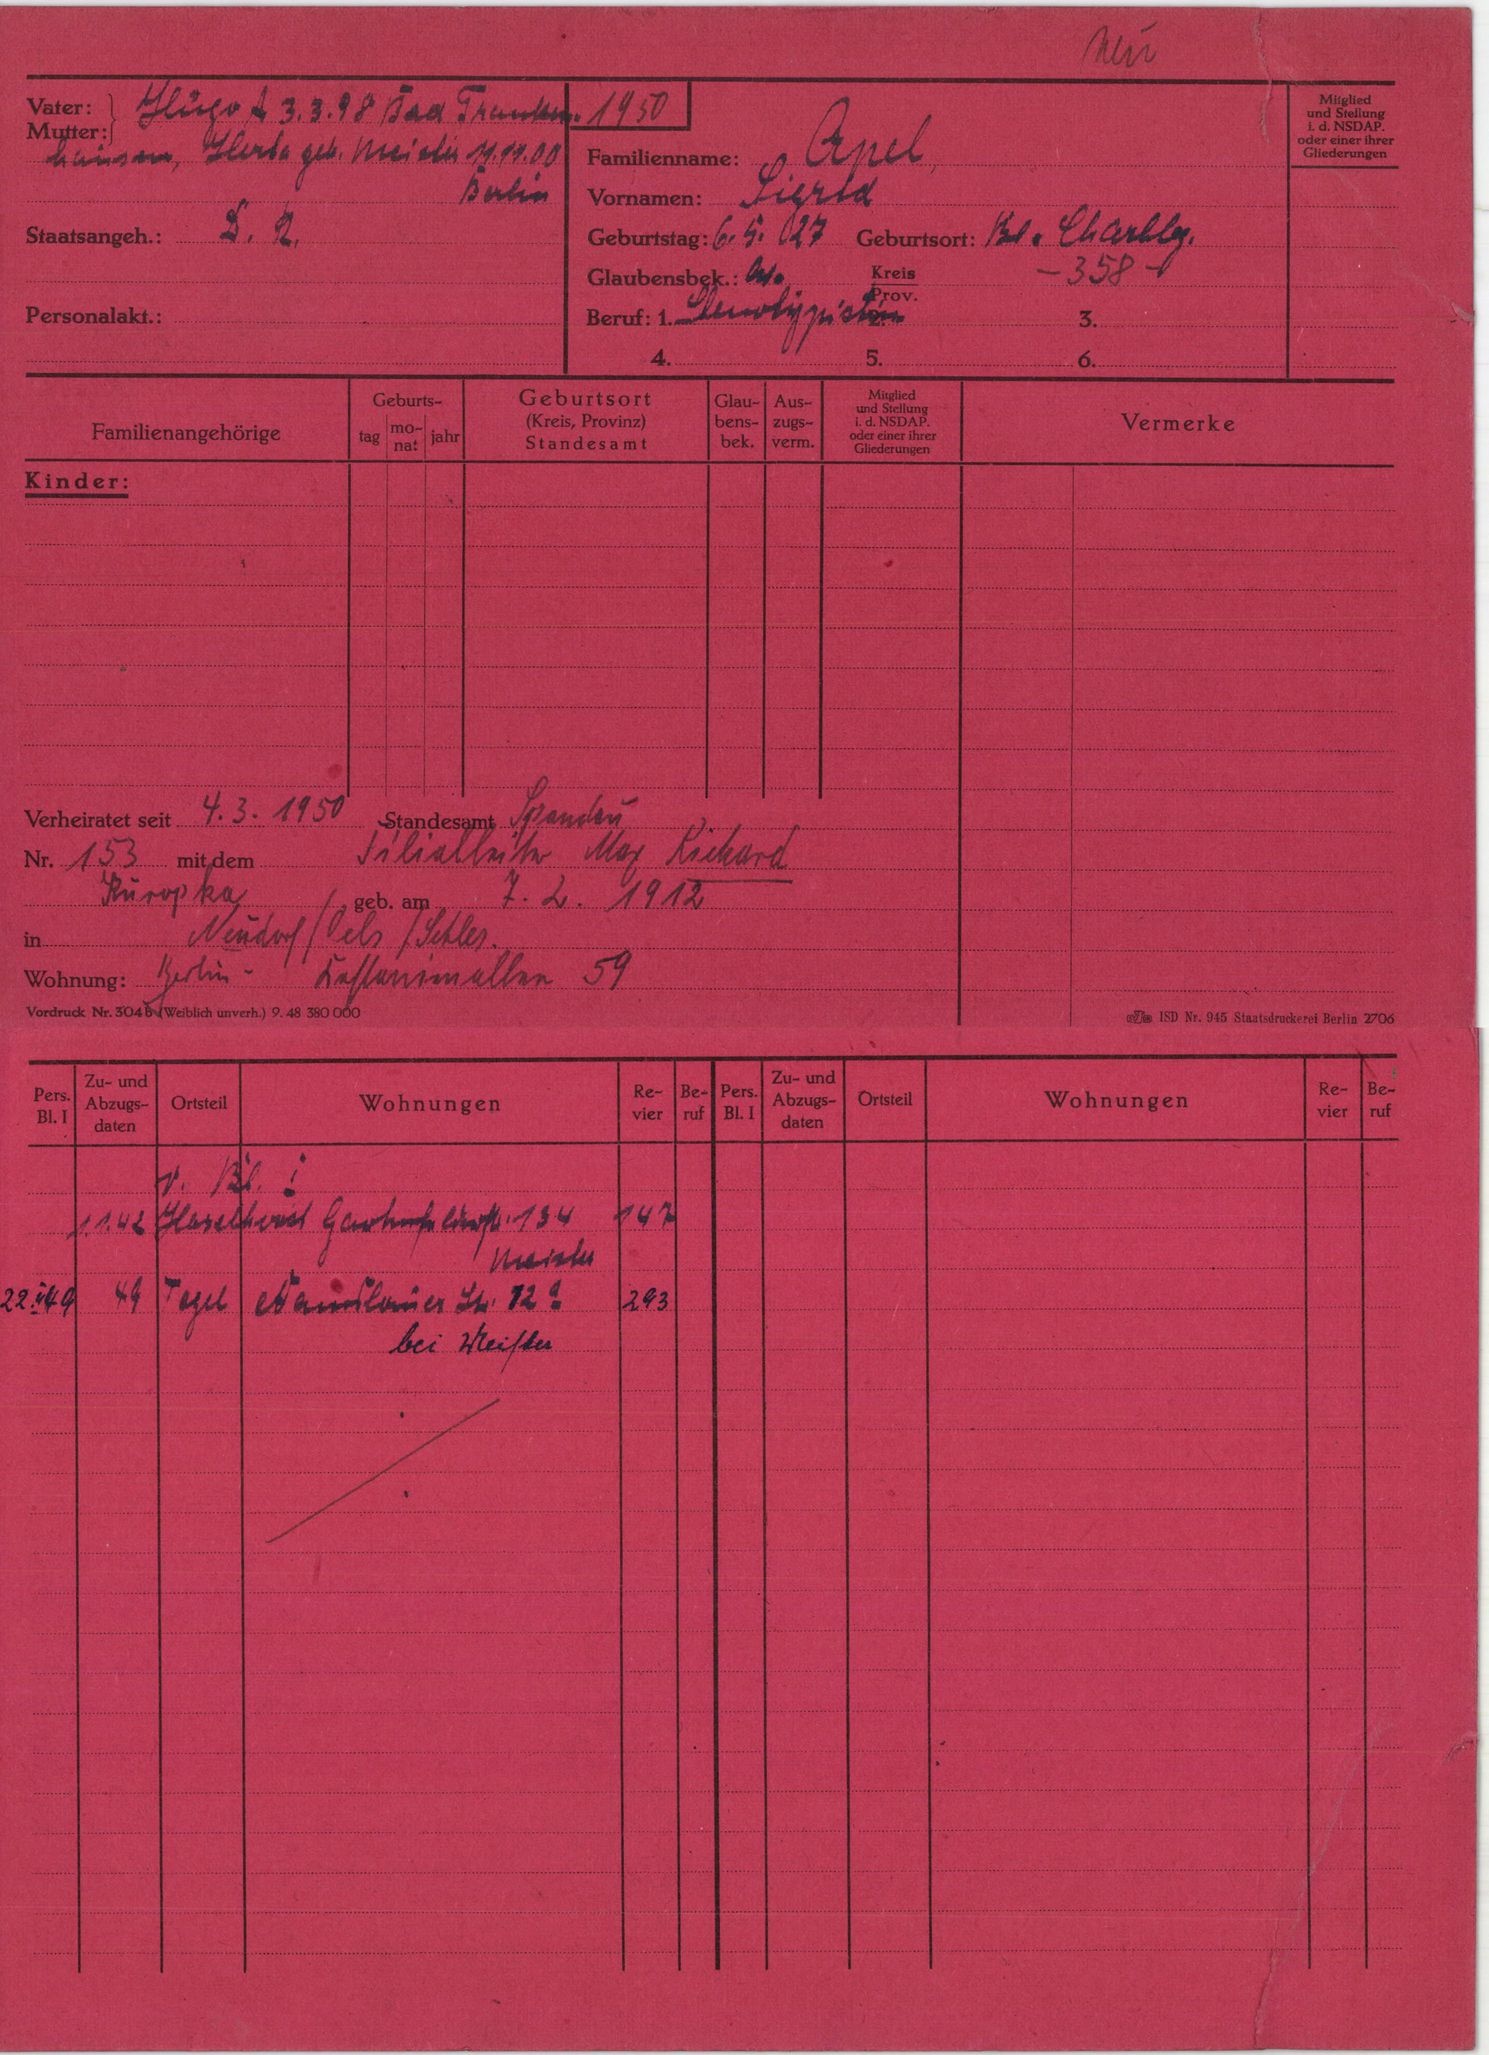
Apel